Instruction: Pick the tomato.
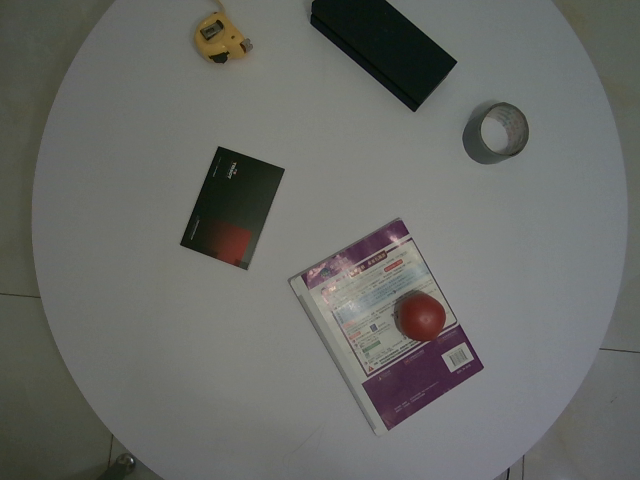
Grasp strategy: vertical